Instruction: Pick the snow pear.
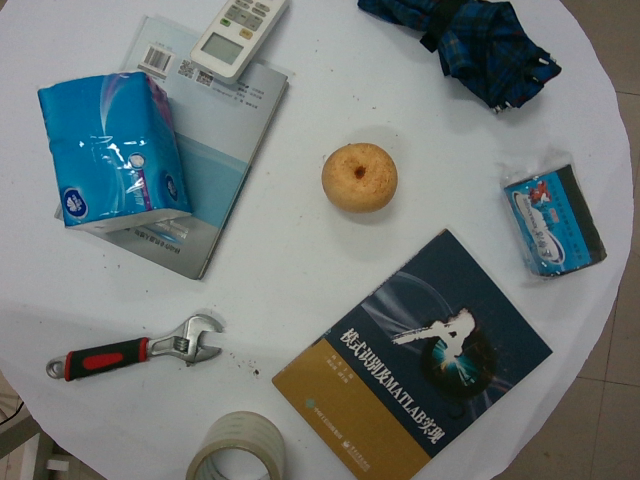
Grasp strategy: vertical